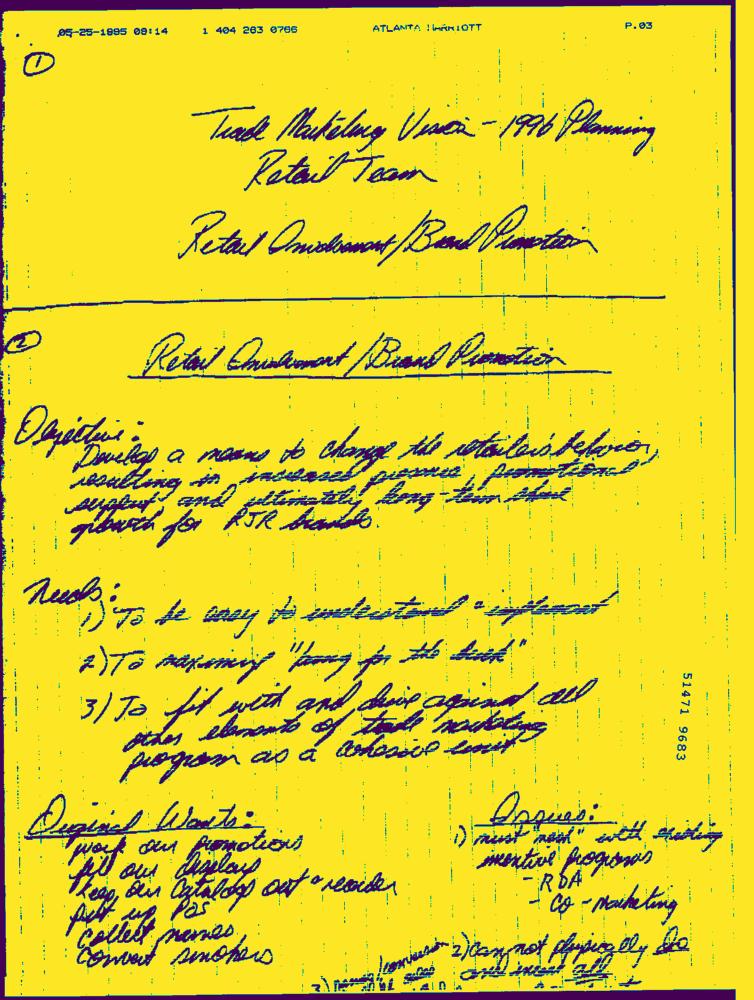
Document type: Hand-Written